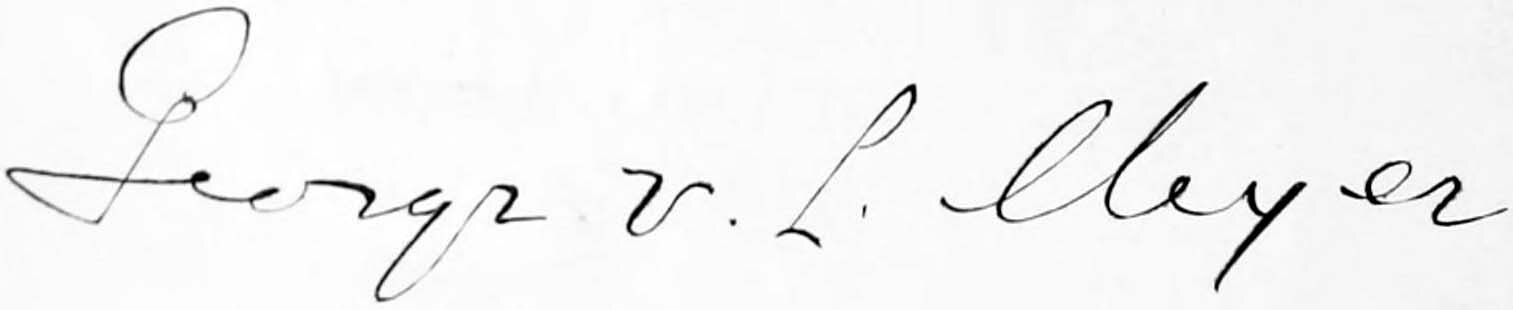
Signature of: george von lengerke meyer